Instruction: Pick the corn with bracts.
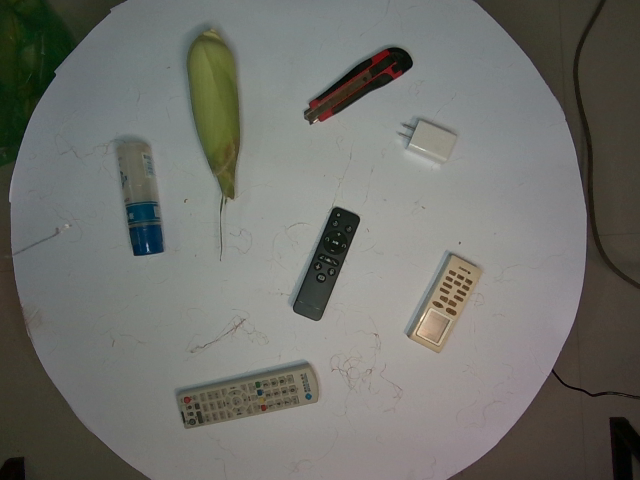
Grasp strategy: vertical